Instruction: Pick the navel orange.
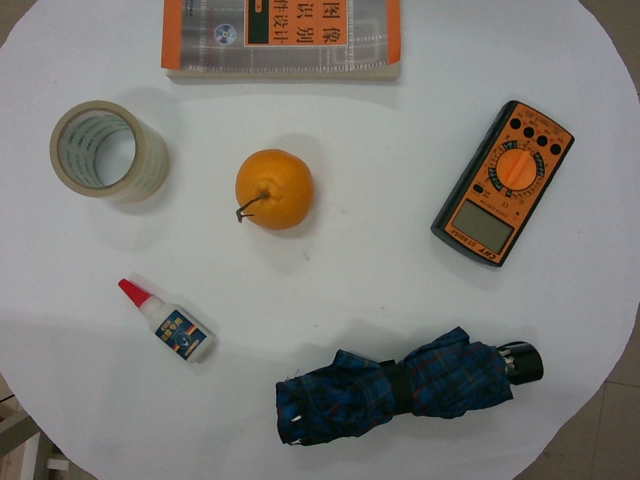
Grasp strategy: vertical